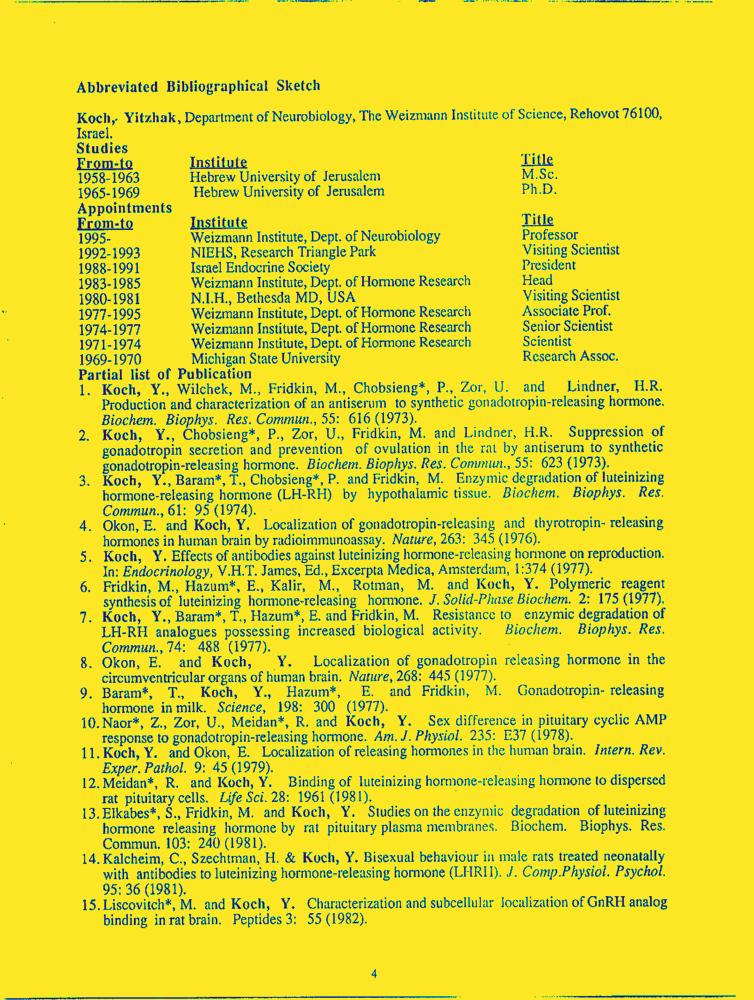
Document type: Resume-Doc